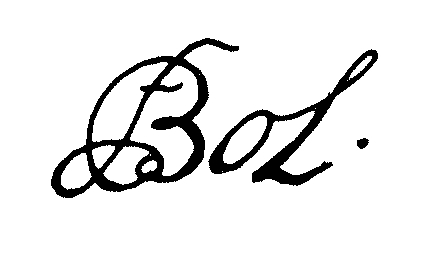
Signature of: ferdinand bol